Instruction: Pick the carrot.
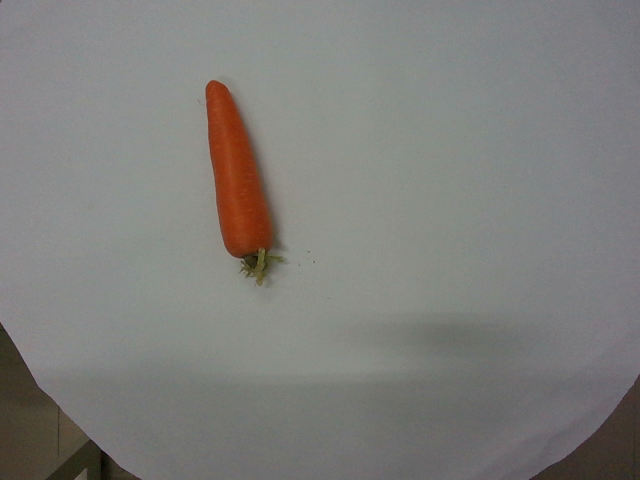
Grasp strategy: vertical